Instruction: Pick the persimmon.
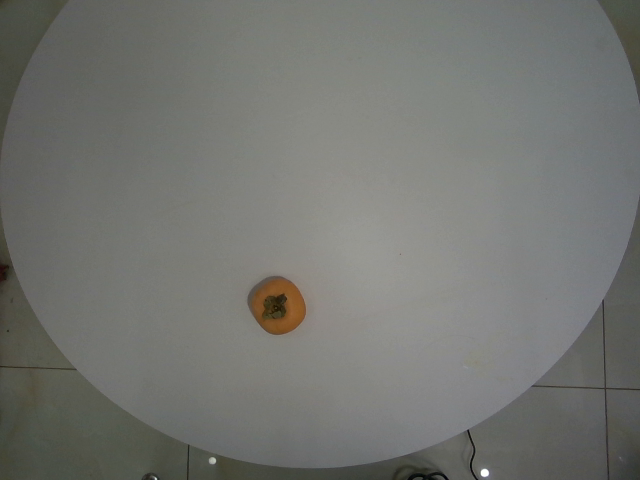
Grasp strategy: vertical